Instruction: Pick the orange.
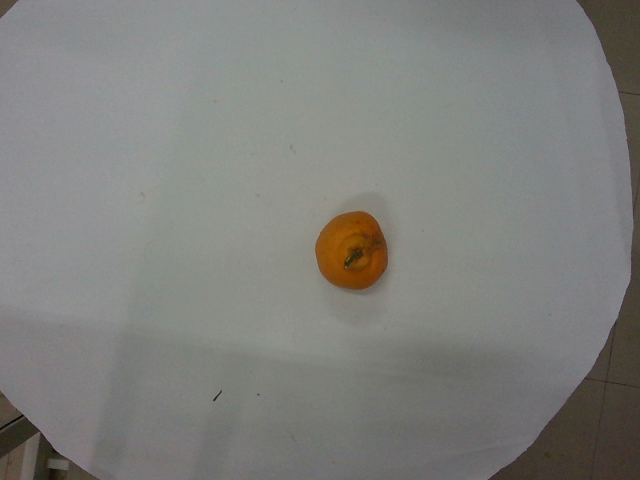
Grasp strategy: vertical